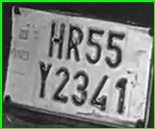
License plate number: HR 55Y 2341